Question: What do the imaging results show?
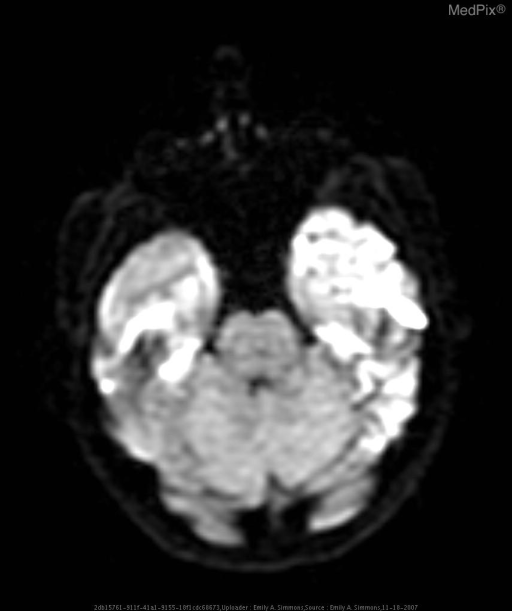
Answer: The imaging shows Bilateral temporal lobe involvement (L>R) with low attenuation on non-contrast CT, enhancement with gadolinium on T1, T2 hyper-intensity and restricted diffusion consistent with edema. Restricted diffusion in bilateral temporal lobes..